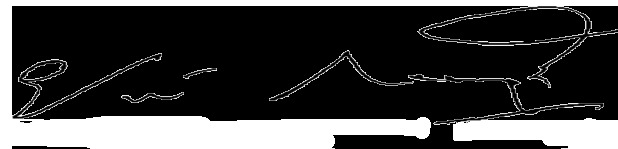
Signature of: yuranunt pamornmontri